Question: What is the mailing or notice date provided in the document?
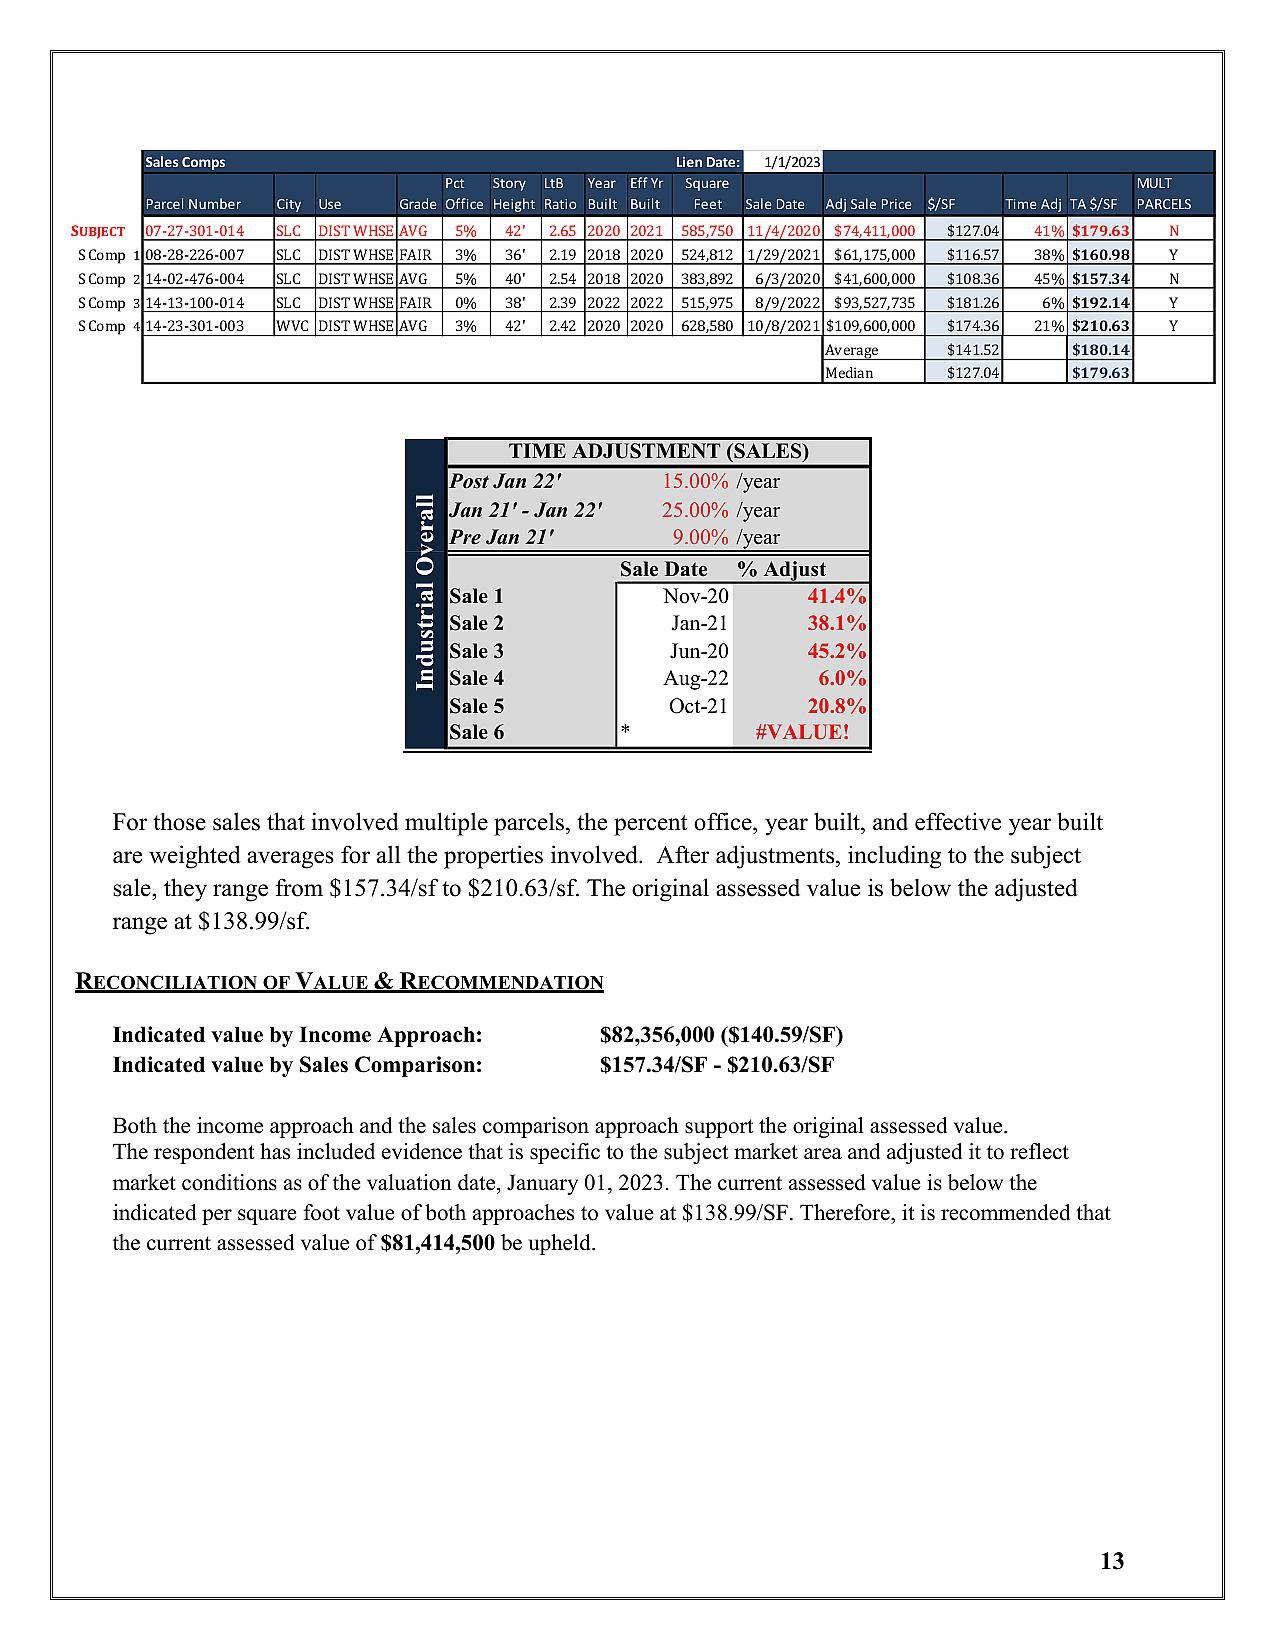
Answer: "1/1/23"